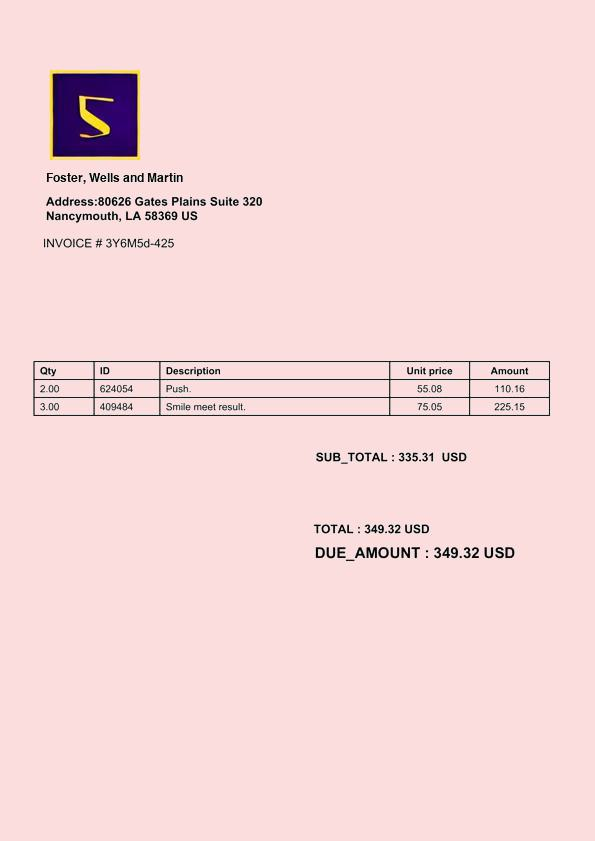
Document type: Invoice